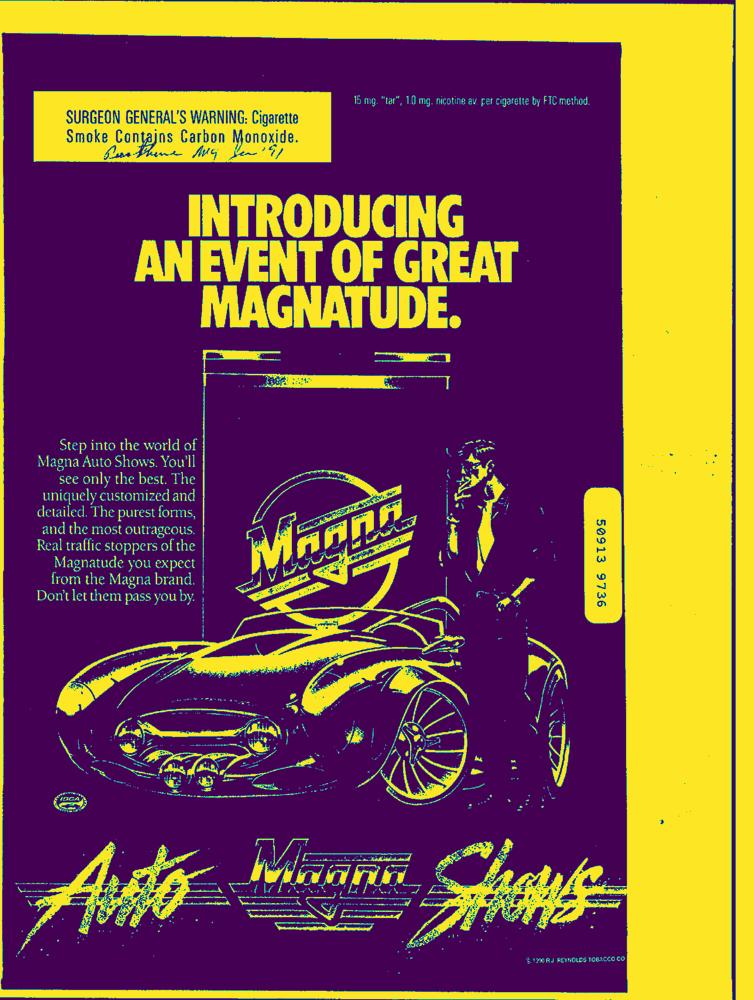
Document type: AD